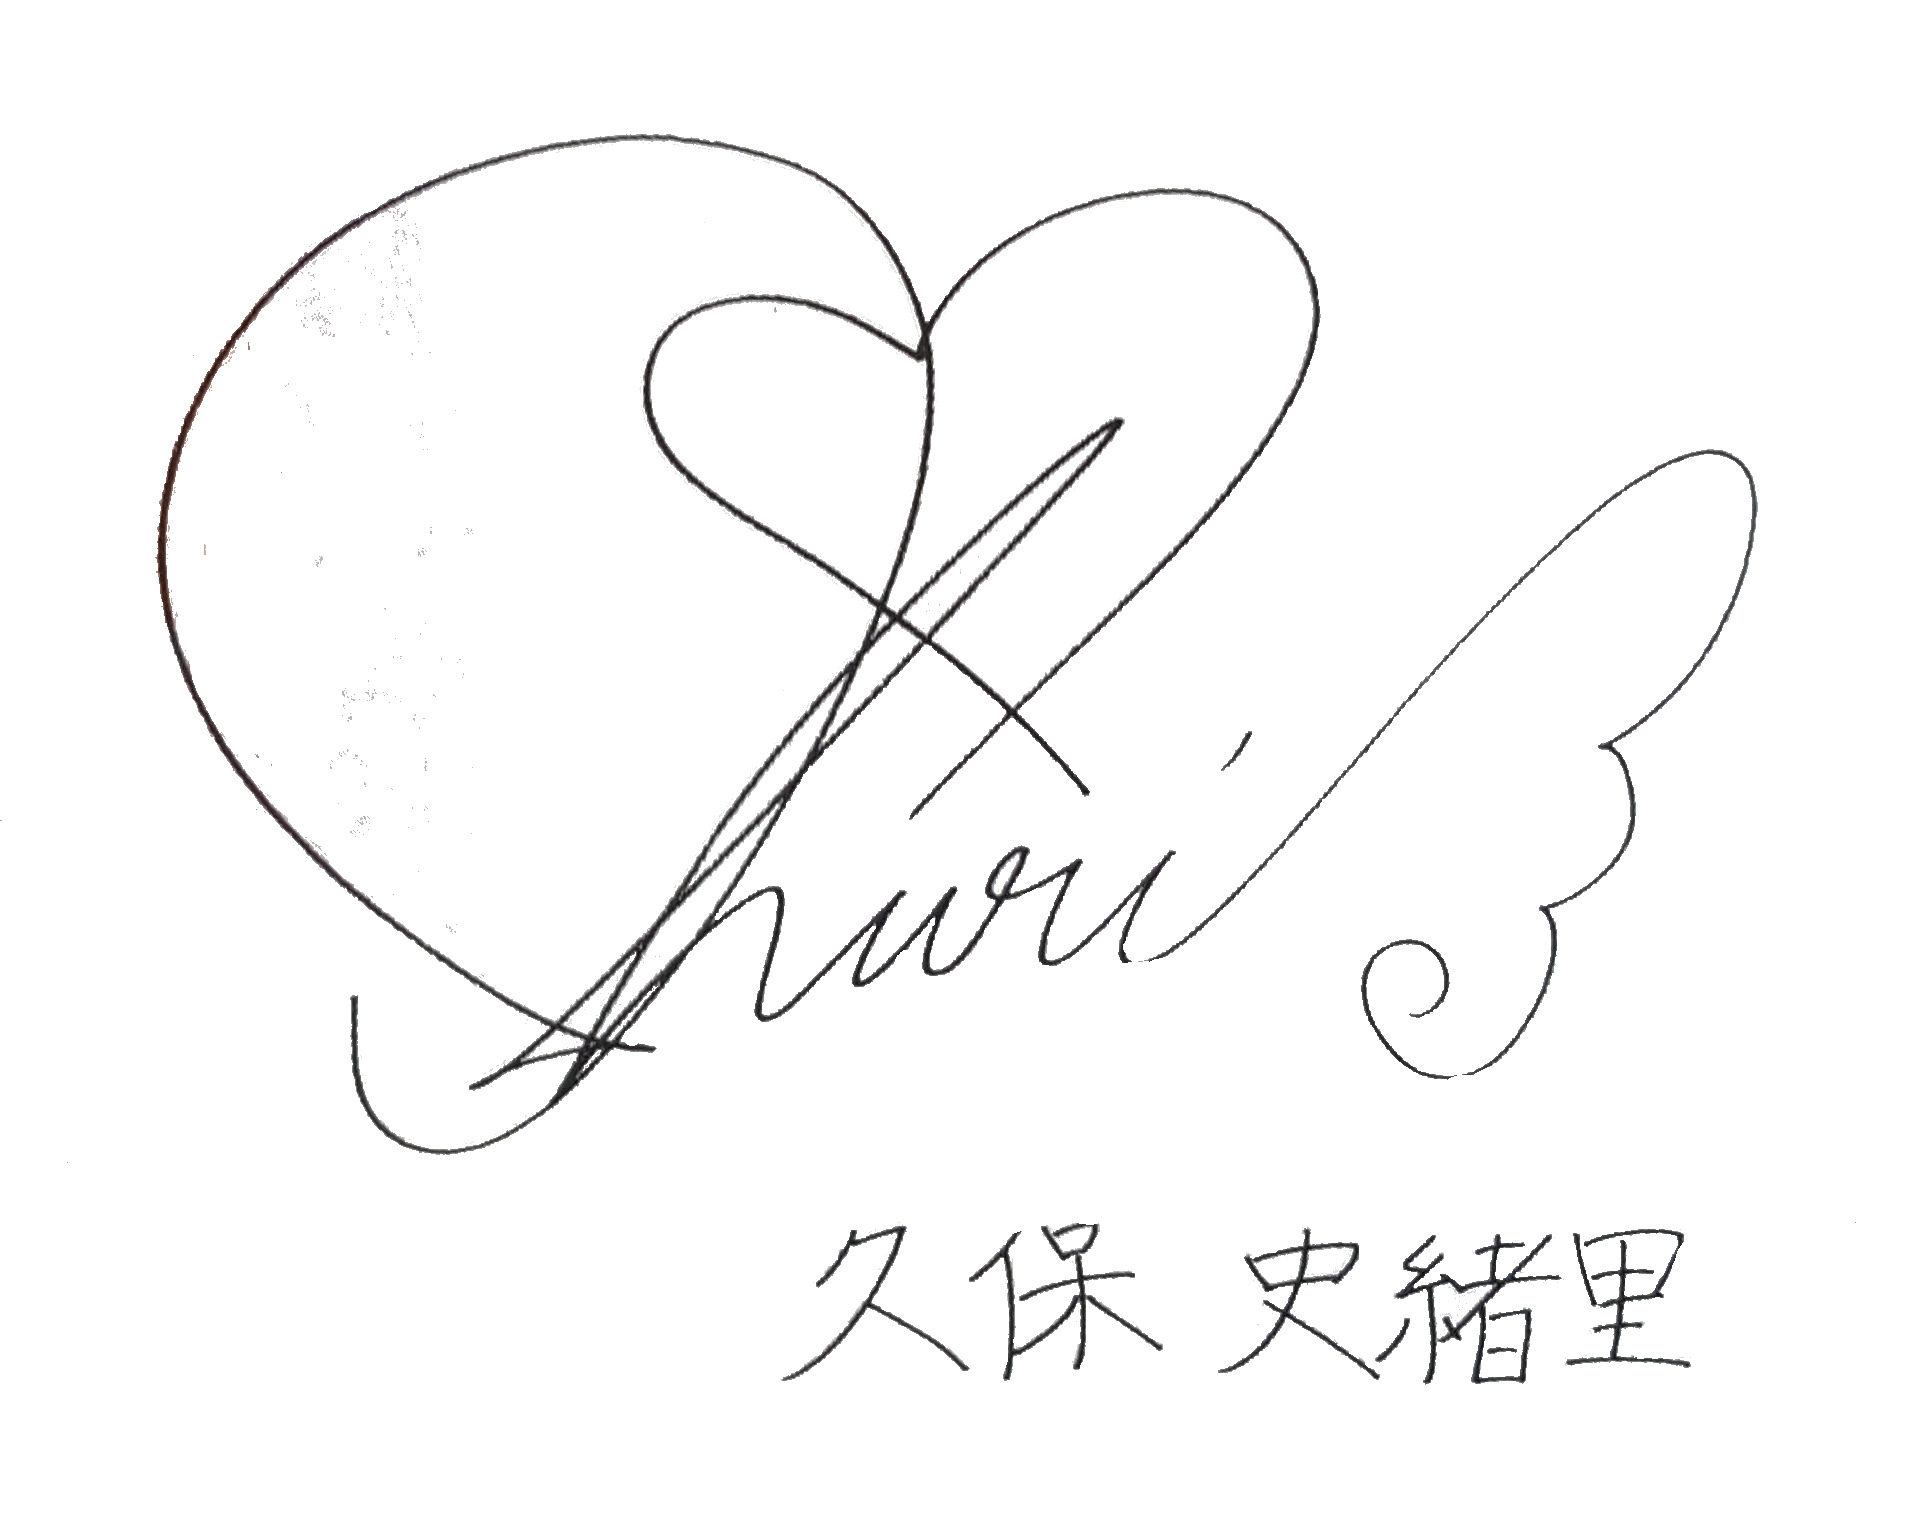
Signature of: shiori kubo